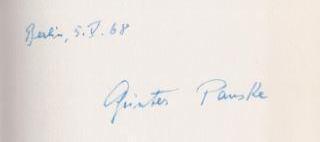
Signature of: günter panske